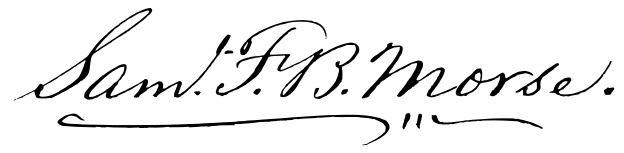
Signature of: samuel finley breese morse